Patient: Male, age 54
A 54-year-old male, who was an active smoker of 36 pack-years, presented with pleuritic right-sided chest pain for 5 days. He also suffered from a cough, productive of white sputum for the past month, and had visited a general practitioner who prescribed a course of antibiotics. However, his symptoms persisted. There was no fever, breathlessness, night sweats or constitutional symptoms. He had a past medical history significant for metabolic syndrome and ischemic heart disease. Physical examination was non-contributory. Chest radiograph revealed a 3.6cm spiculated mass lesion in the right lower zone suspicious for malignancy (Fig. 1A). A computed tomography of the chest noted in the right middle lobe a 3.7cm by 2.7cm lung mass with central low attenuation suggestive of necrosis (Fig. 1C). Other findings included mediastinal lymphadenopathy and an adrenal nodule, all of which were highly suspicious for metastatic lung malignancy. Sputum smears for acid-fast bacilli and tuberculosis GeneXPert PCR were unyielding. Patient underwent an endobronchial ultrasound-transbronchial needle aspiration of the subcarinal and right paratracheal nodes, and transbronchial lung biopsy of the right lung mass. The lymph node aspirates demonstrated moderate numbers of lymphocytes with no malignant cells. The transbronchial lung biopsy demonstrated presence of intra-alveolar foamy macrophages with fibrin, suspicious for lipoid pneumonia (Fig. 1E and F). Further history at this point was negative for e-cigarette use, aspiration episodes, traditional medicine use or inhalation of oil-based products. The patient did however, come into contact with paint and industrial glue, both of which contain oil as an additive, during a course of do-it-yourself renovation works which may have resulted in inhalation of these oil-based products. An interval computed tomography of the chest repeated in 3 months from the initial scan, demonstrated near-complete resolution of the mass and decrease in size of the mediastinal nodes (Fig. 1D). The risk factor exposure and improvement in imaging with supportive therapy is highly suggestive of exogenous lipoid pneumonia which was our patient's eventual diagnosis. The patient underwent smoking cessation treatment, and was offered lung cancer screening with year low-dose CT starting at age 55 years to which he agreed. The patient also agreed to start smoking cessation treatment.
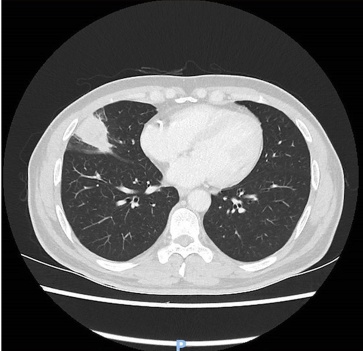
Image caption: Images of lipoid pneumonia. . D. Interval computed tomography showing significant decrease in the size of the lung mass.